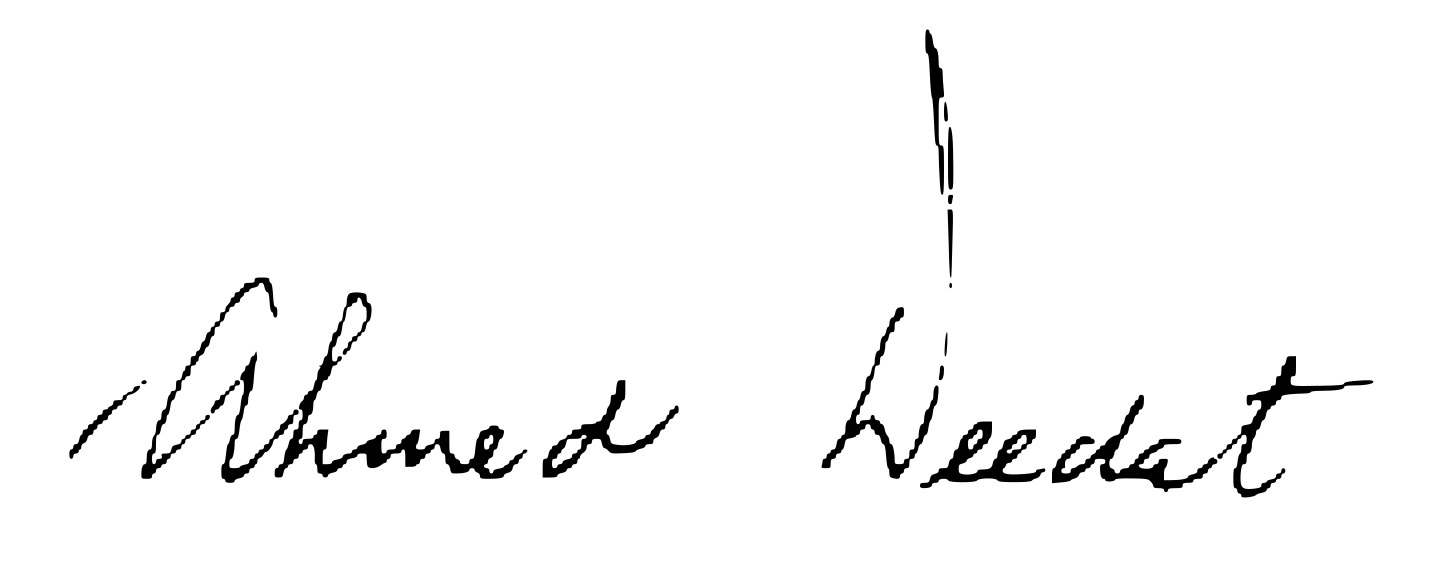
Signature of: ahmed deedat